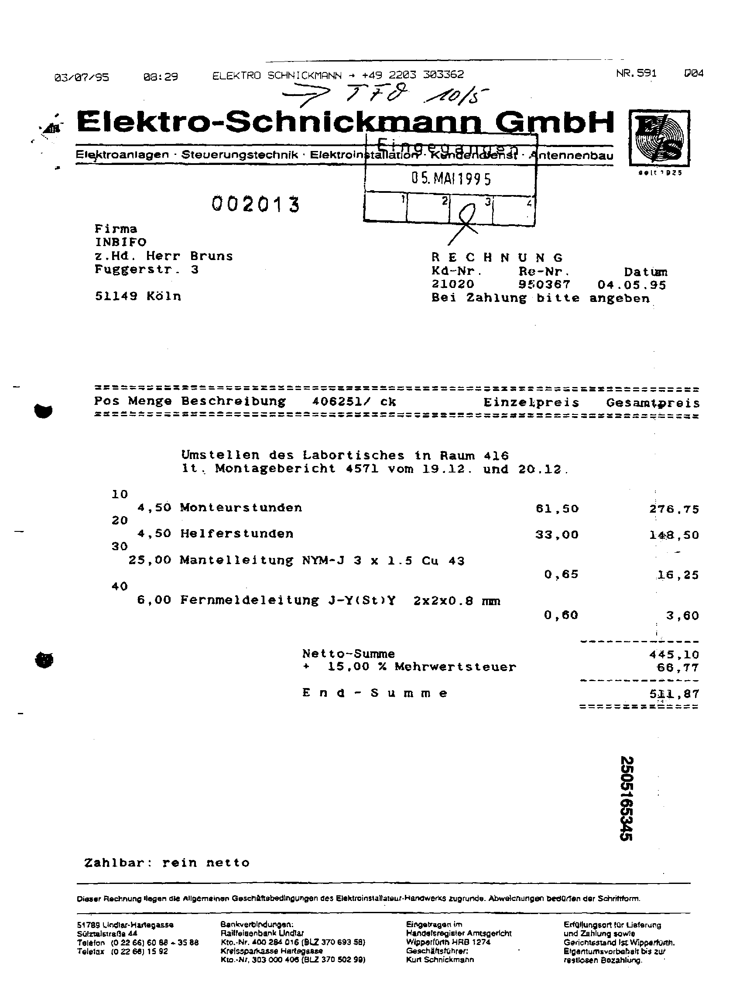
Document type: Invoice